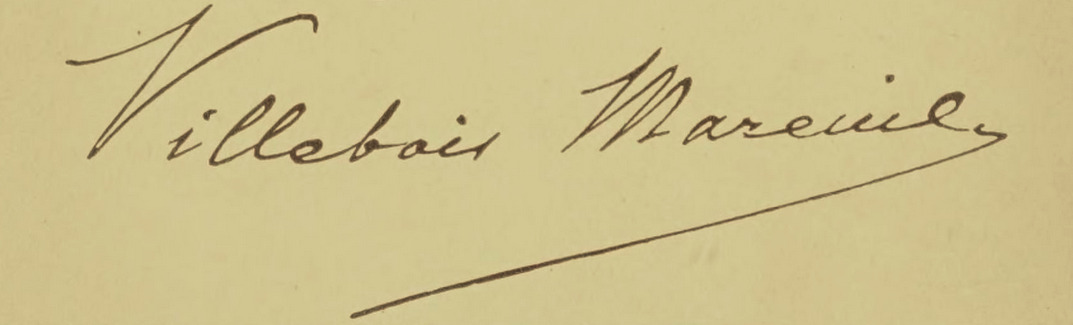
Signature of: george henri anne marie victor de villebois mareuil